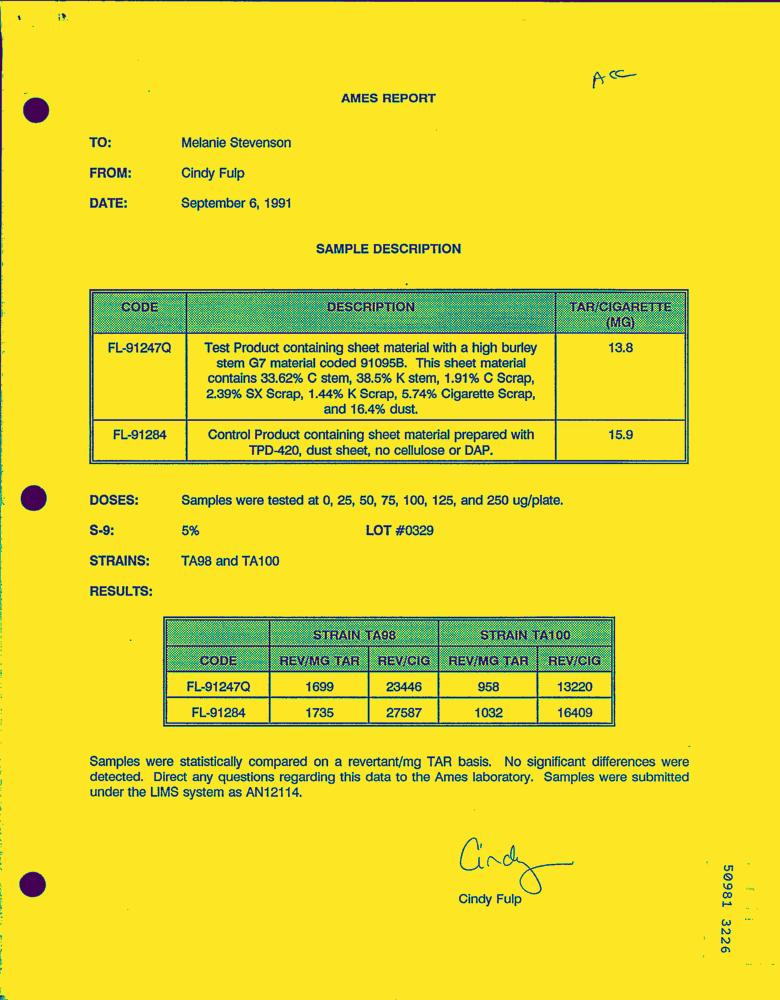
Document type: Letter-Doc